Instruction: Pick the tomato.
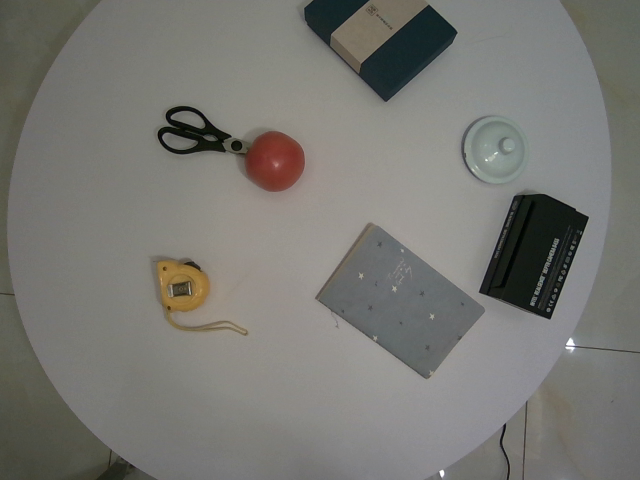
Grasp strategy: vertical